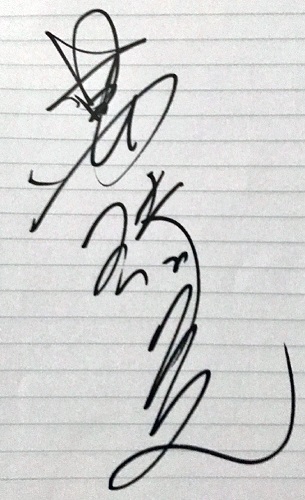
Signature of: joey meng